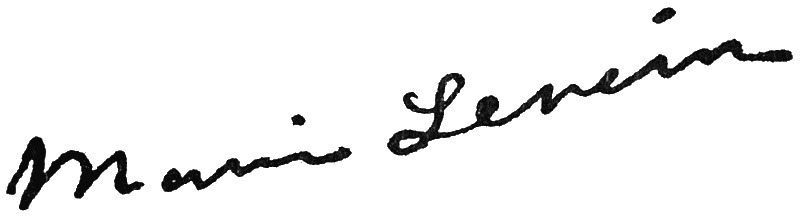
Signature of: marie lenéru